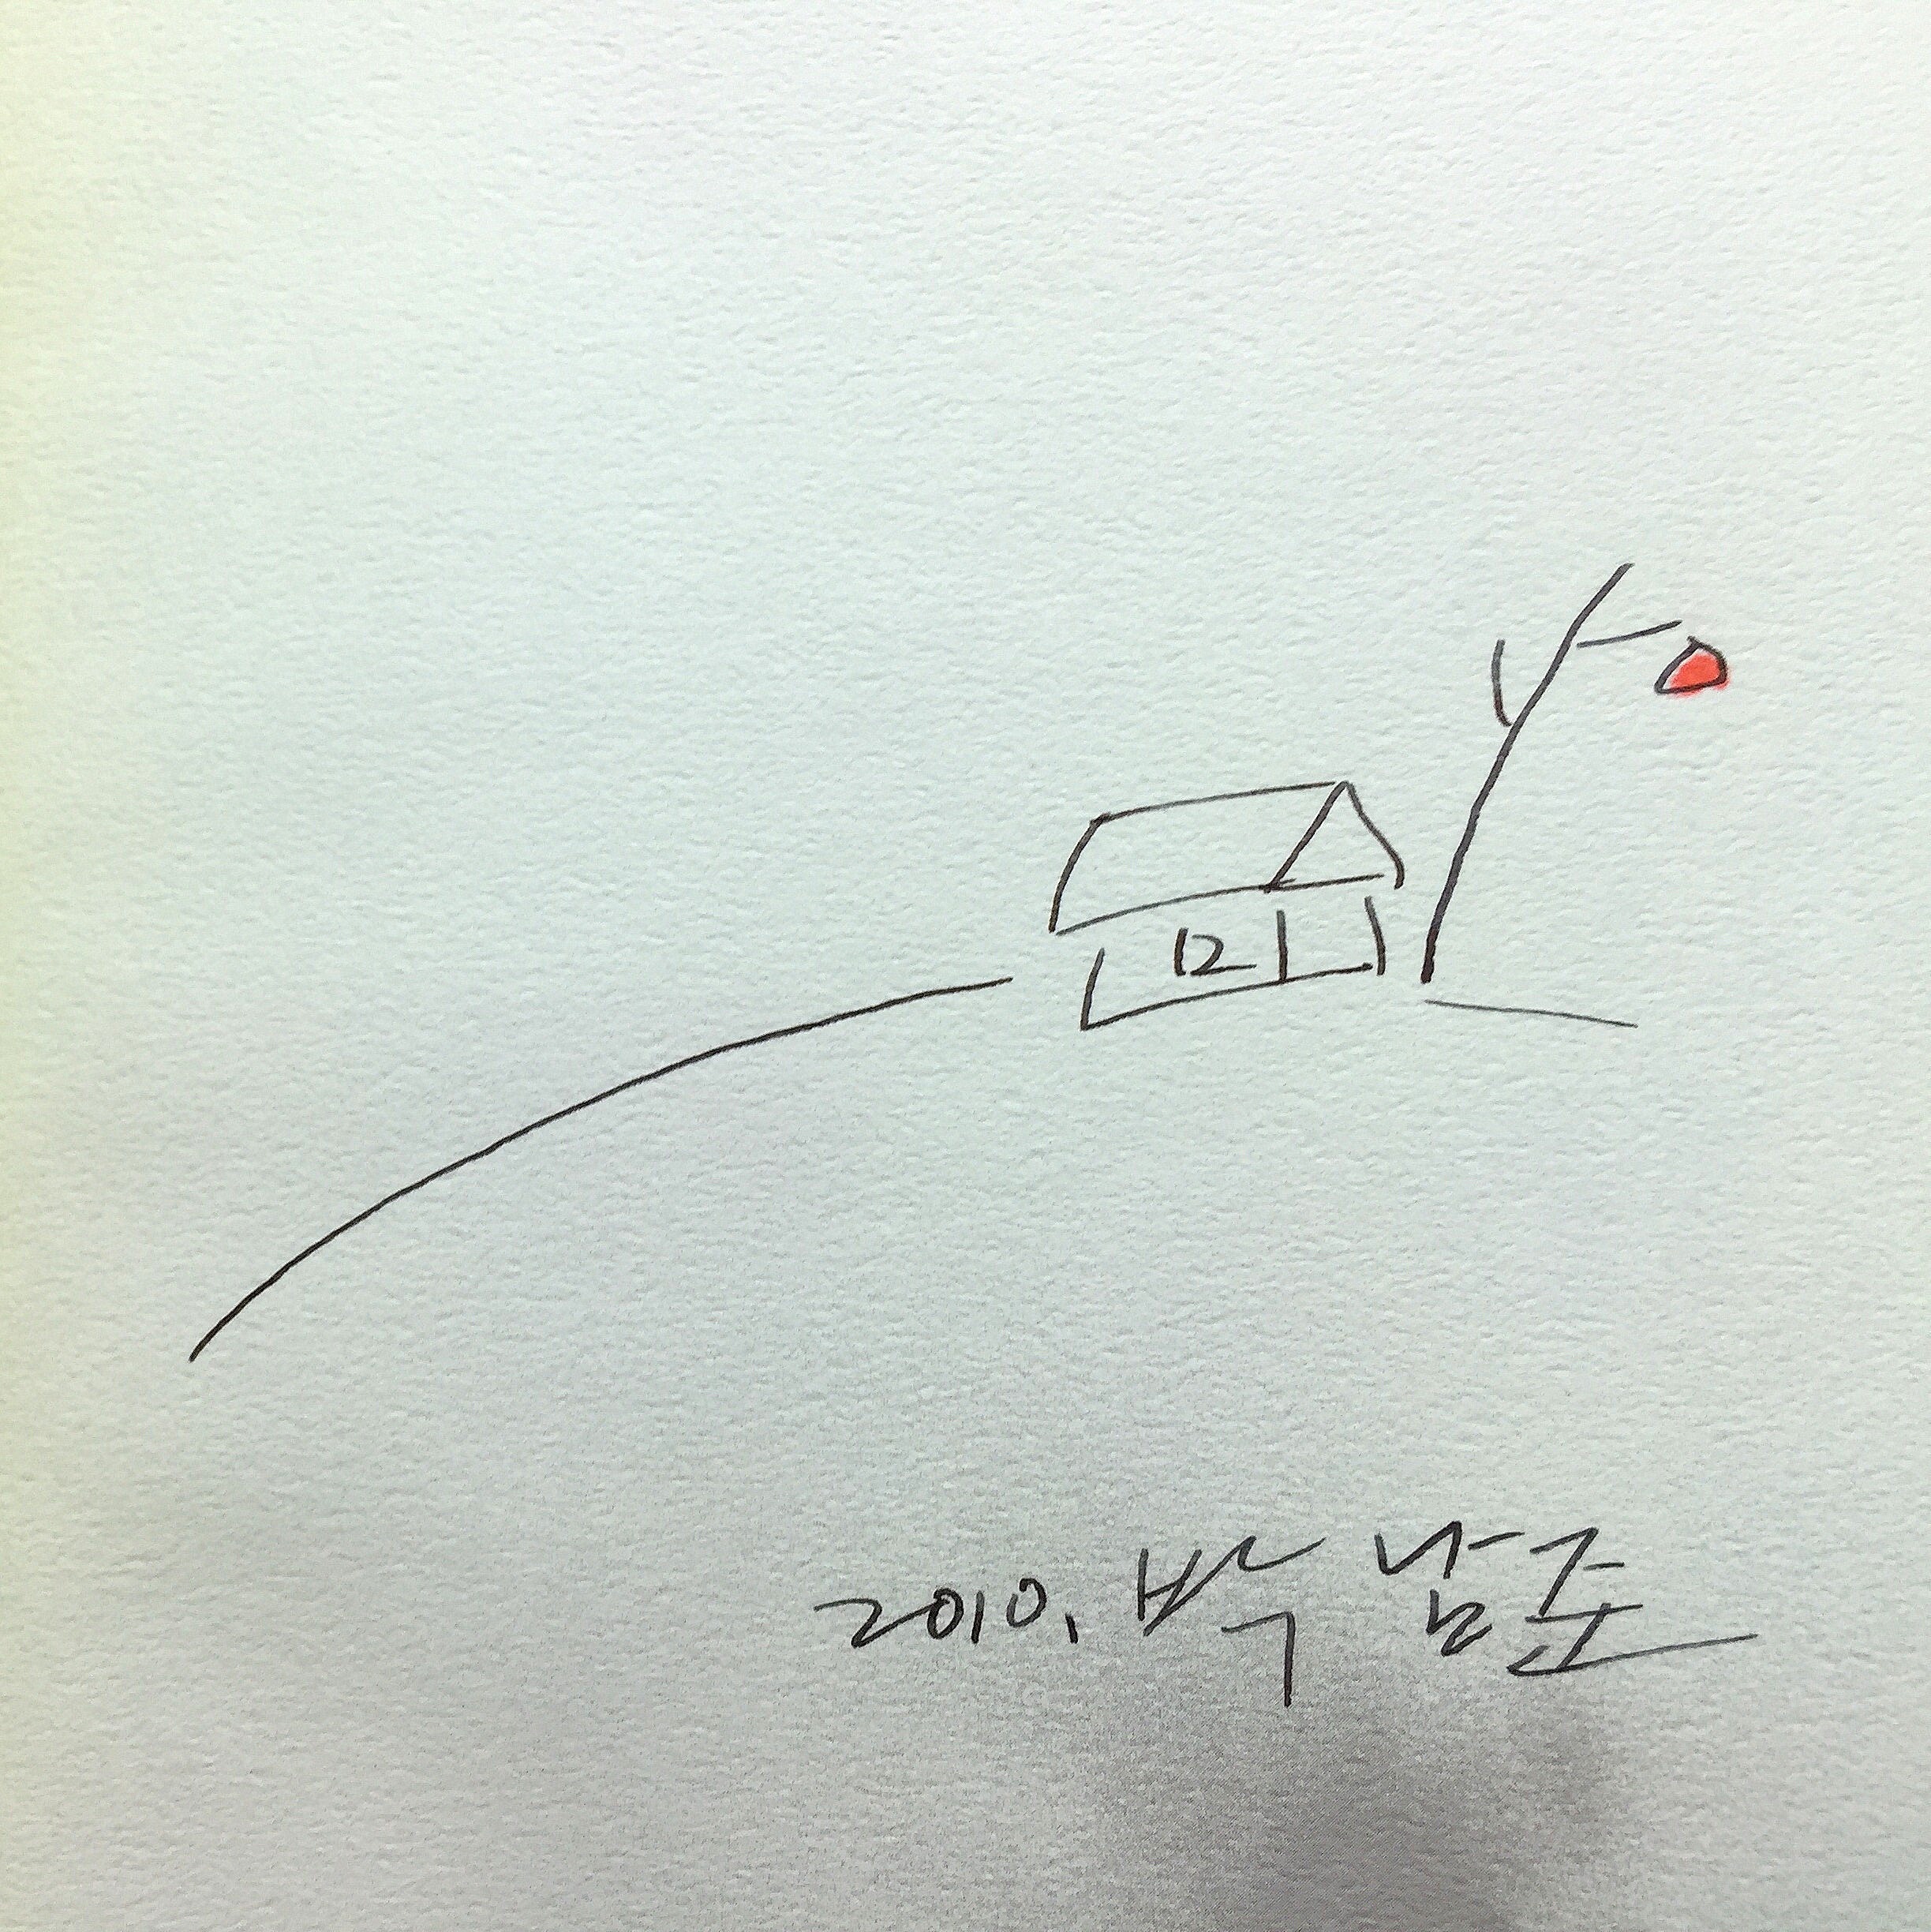
Signature of: q22973846